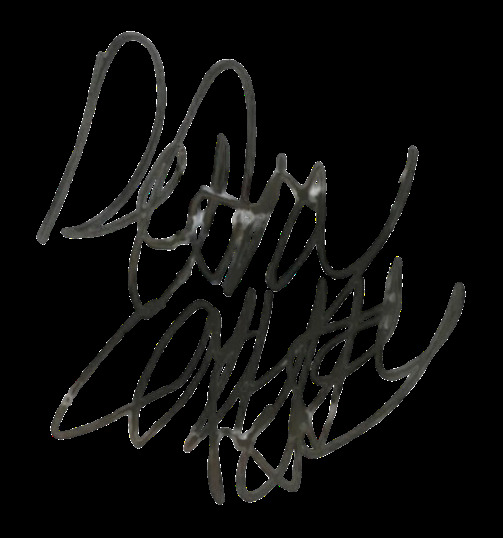
Signature of: destroy lonely